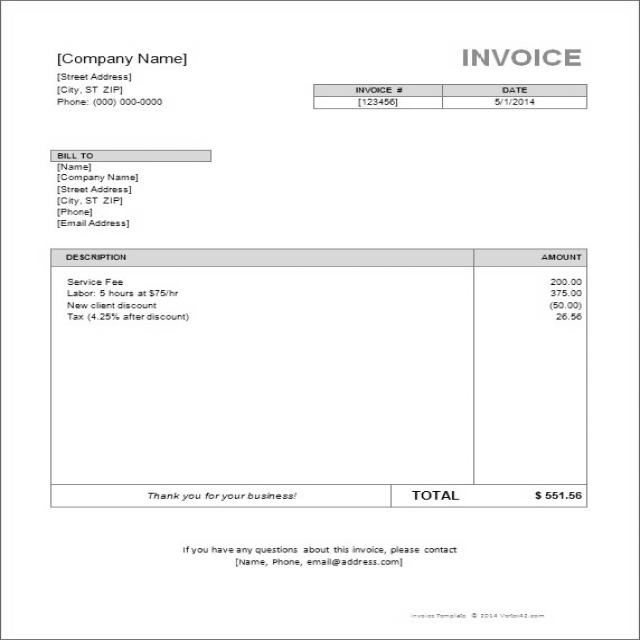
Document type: Invoice